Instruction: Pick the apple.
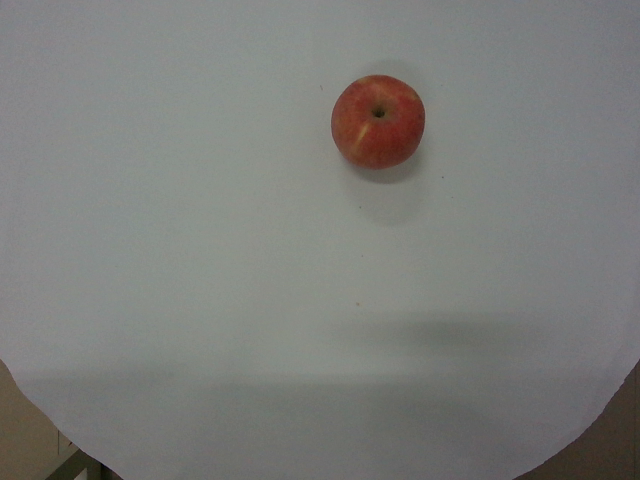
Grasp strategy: vertical